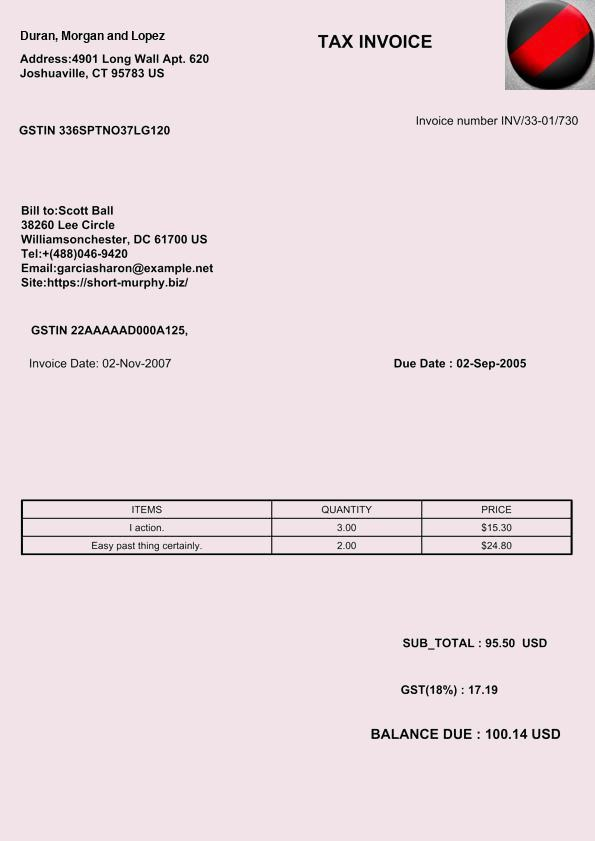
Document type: Invoice